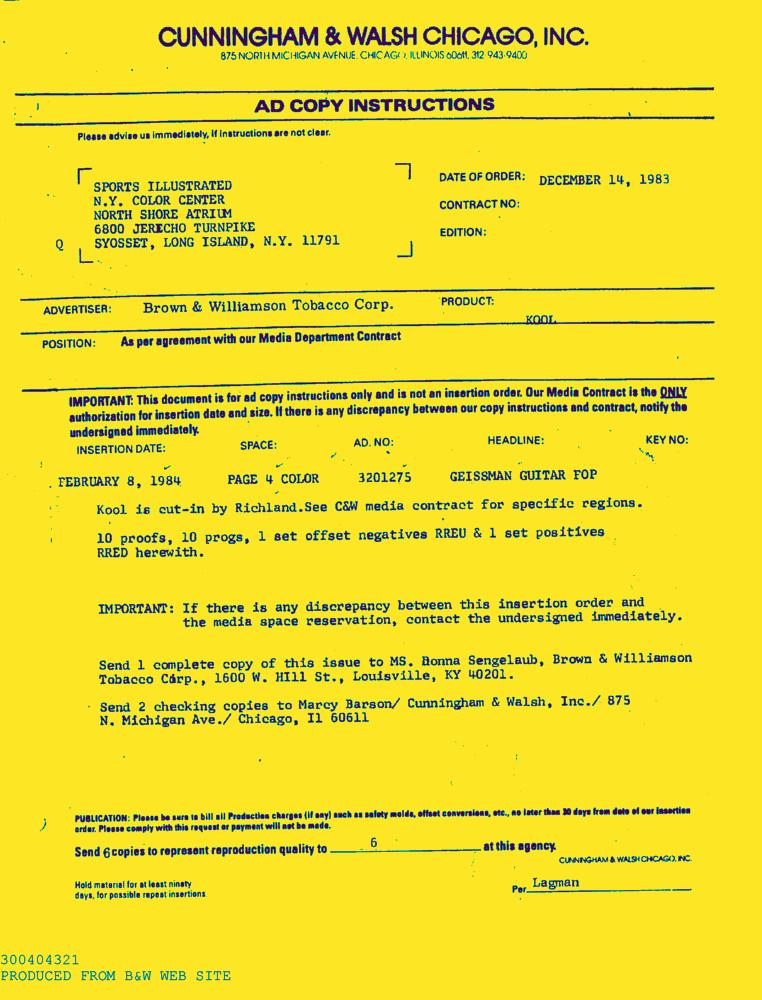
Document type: AD